Question: In what way does the history help explain the case?
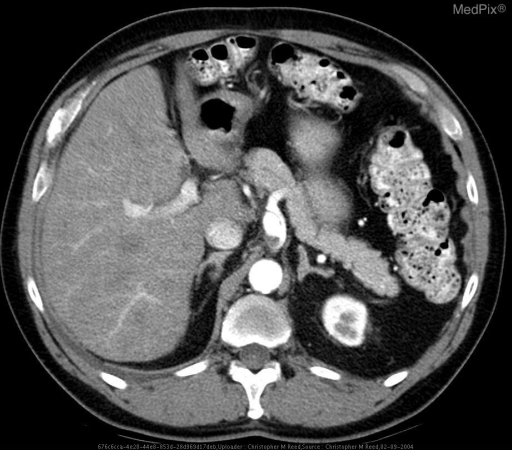
Answer: The patient's history of 65 year old male presents to the primary care clinic with several weeks of vague abdominal pain, sometimes felt to increase with meals. is key in understanding the case.